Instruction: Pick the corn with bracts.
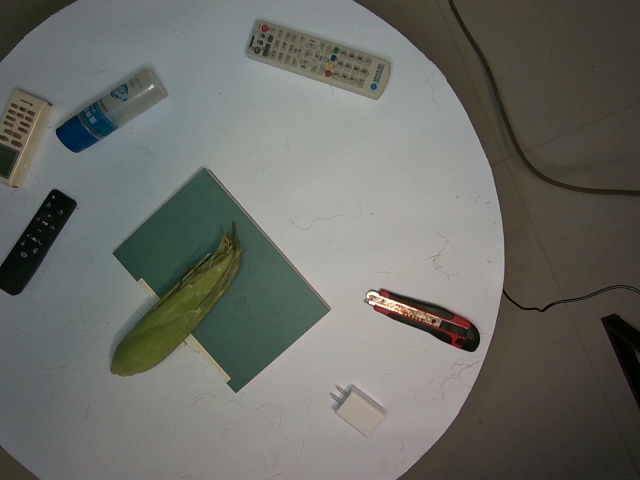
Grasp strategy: vertical